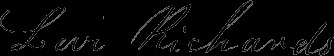
Signature of: levi richards